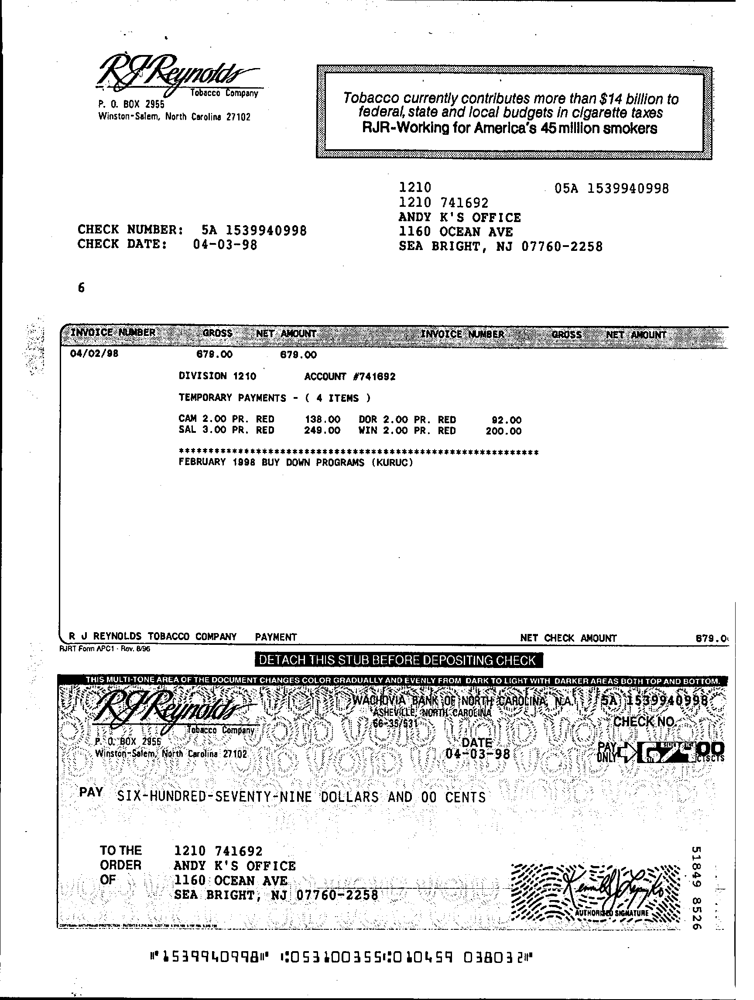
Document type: Invoice